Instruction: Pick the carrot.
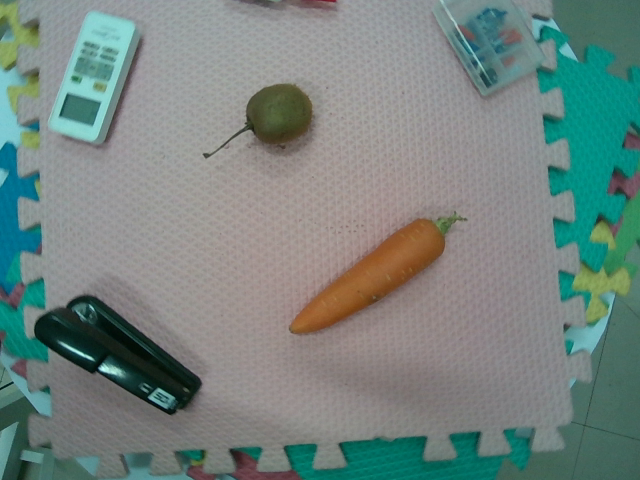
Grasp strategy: vertical